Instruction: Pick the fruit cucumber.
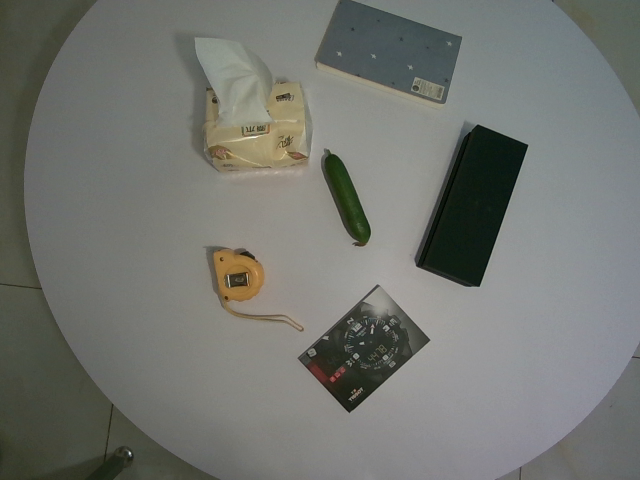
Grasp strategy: vertical